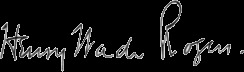
Signature of: henry wade rogers